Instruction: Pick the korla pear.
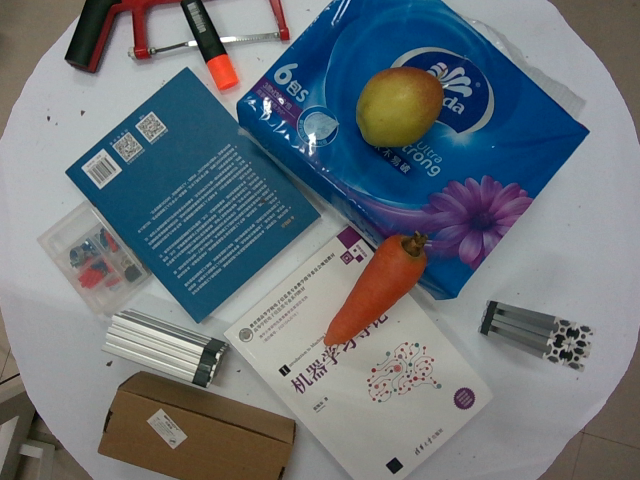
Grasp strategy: vertical